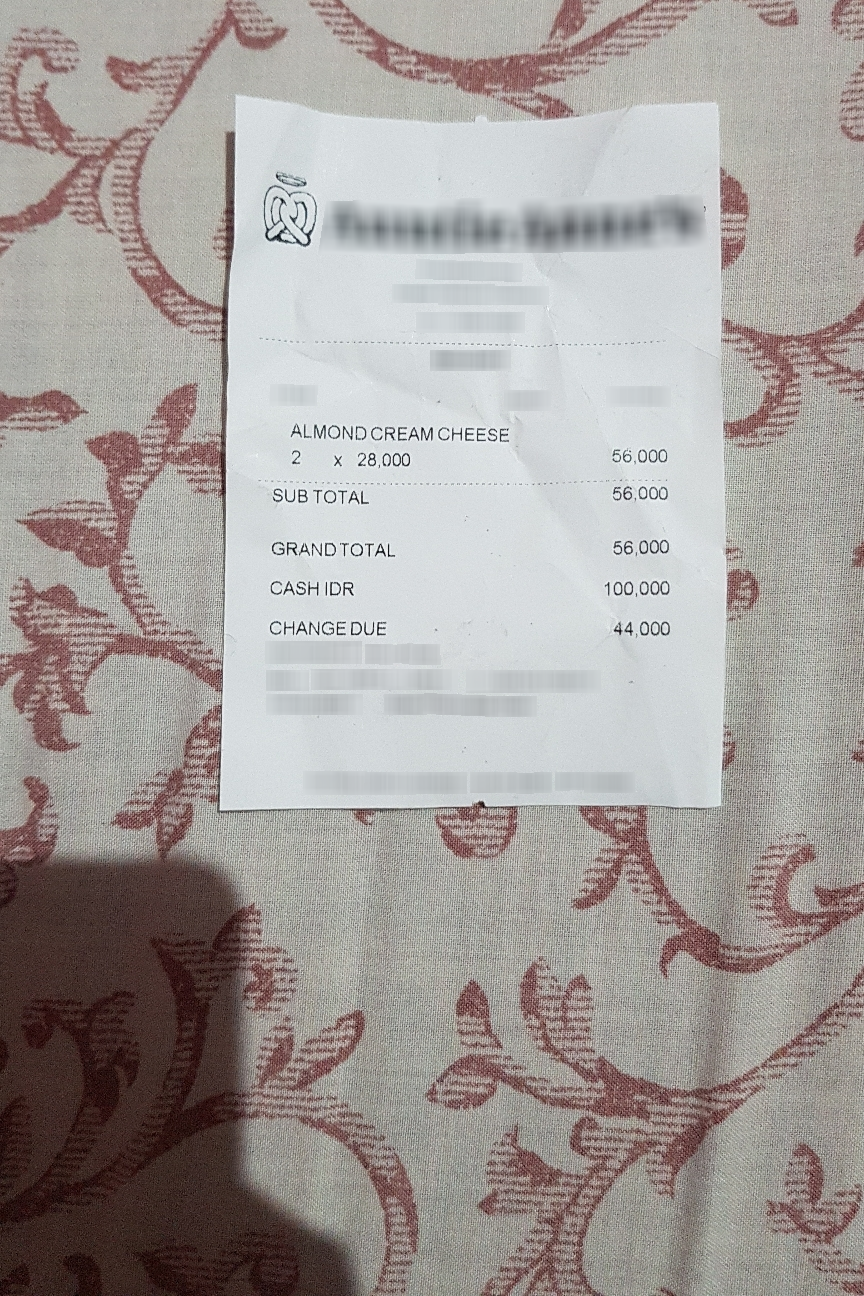
Number of items: 4
Subtotal: 56,000
Total: 56,000
OCR text regions:
text: x
text: ALMOND
text: CREAM
text: CHEESE
text: 2
text: 28,000
text: 56,000
text: SUB
text: TOTAL
text: 56,000
text: GRAND
text: TOTAL
text: 56,000
text: CASH
text: IDR
text: 100,000
text: CHANGE
text: DUE
text: 44,000